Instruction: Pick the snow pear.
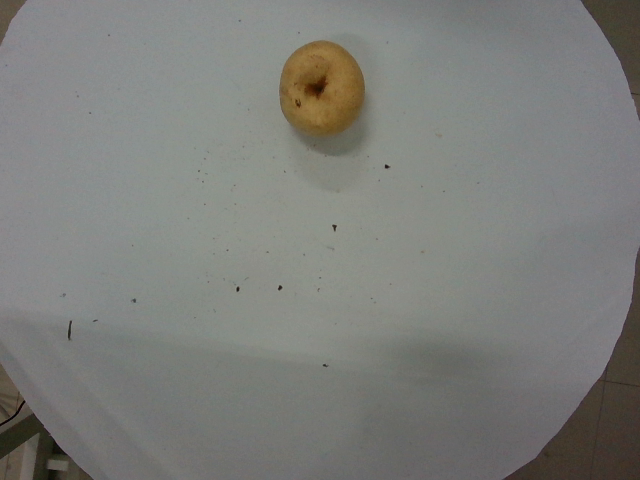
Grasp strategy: vertical